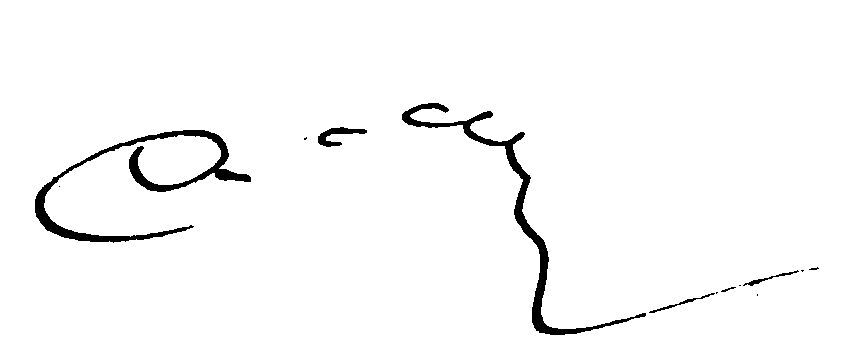
Signature of: alfred steck